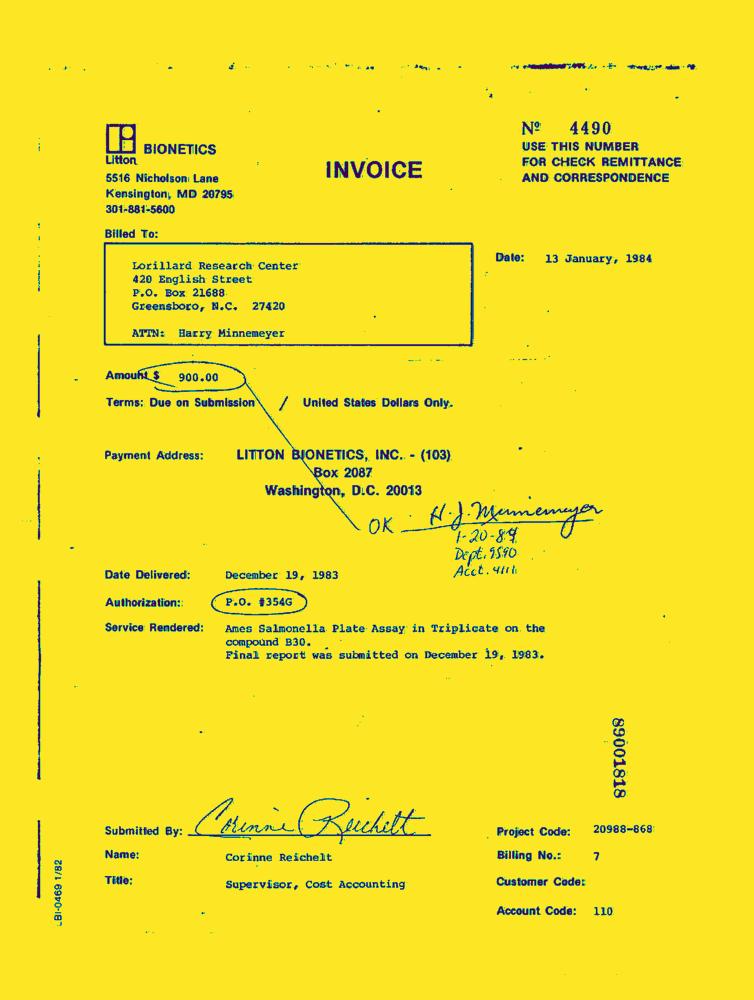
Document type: Invoice-Doc